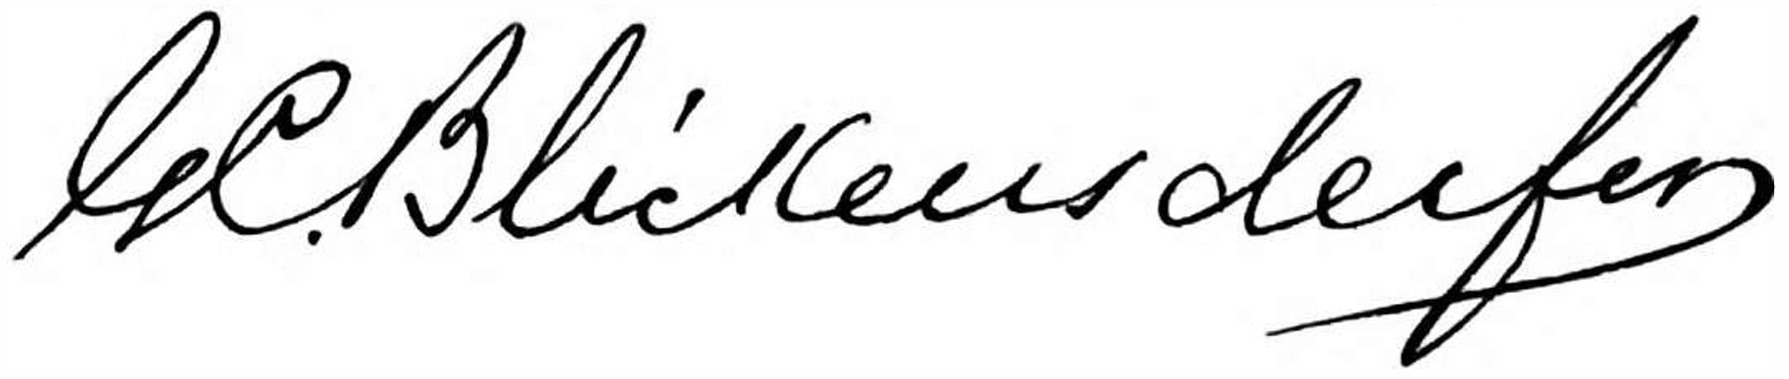
Signature of: george blickensderfer